Question: What is the date of the hearing as scheduled in the document?
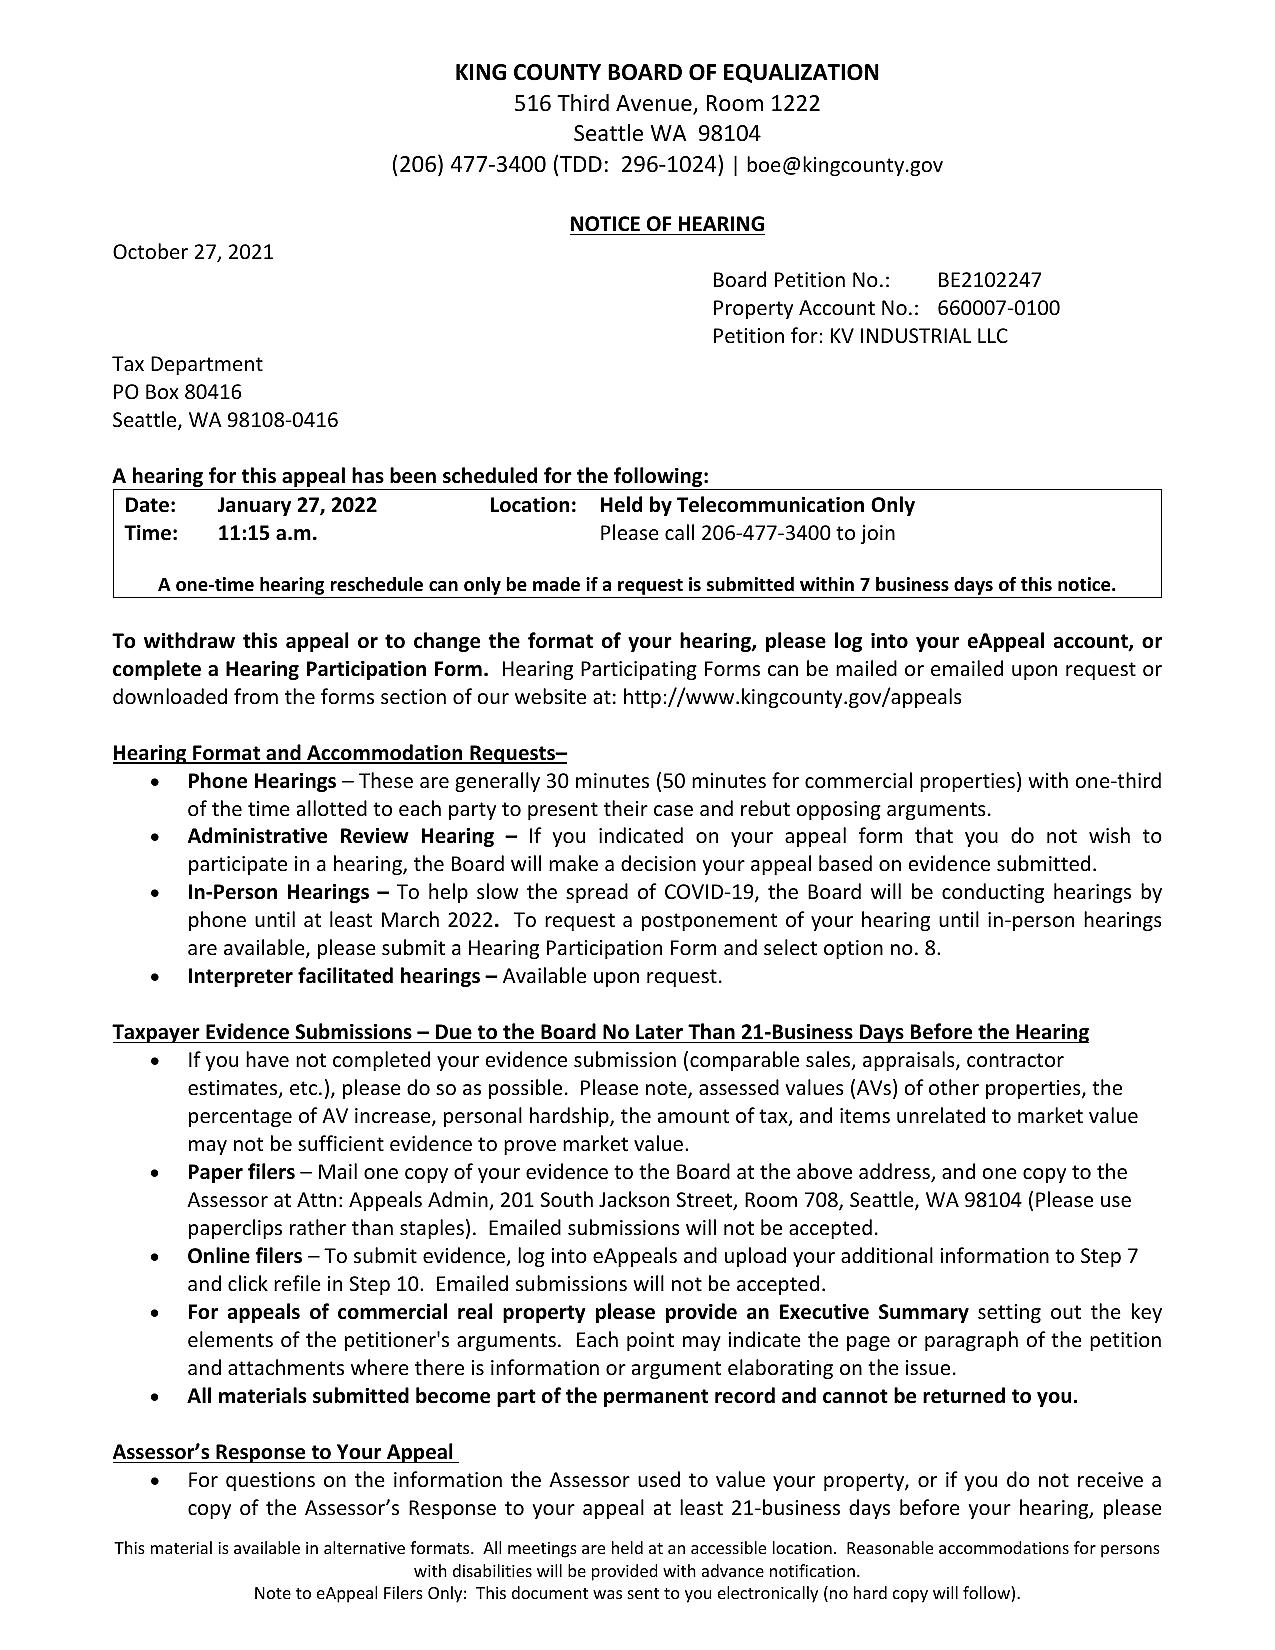
Answer: "27-Jan-22"